Question: Explain the disease:
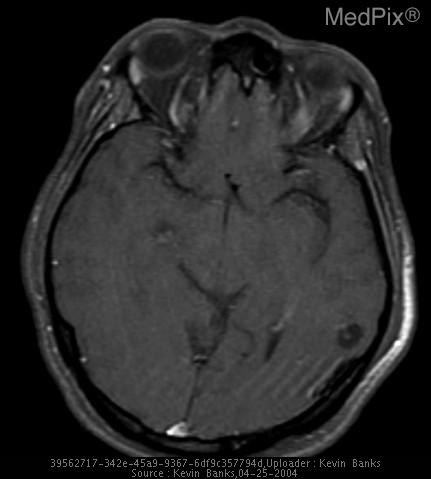
Answer: The disease is discussed as: Cysticercosis is a parasitic infection caused by Taenia solium, the pork tapeworm, which is endemic to Central and South America, southern Africa, and Asia. The prevalence is often higher in rural areas, particularly where pigs are raised and poor sanitary conditions prevail. Humans develop cysticercosis by ingestion of foods contaminated with the parasites eggs (typically fruits & vegetables), not from eating pork infected with the parasite itself as is popularly believed. Thus, individuals who have never eaten pork can still acquire cysticercosis.

Once eggs are ingested by humans, the embryos are released in the small intestine and invade the bowel wall. They then disseminate hematogenously and develop into cysticerci over a period of 3-8 weeks. Cysticerci are liquid-filled vesicles consisting of a membranous wall and a nodule containing the invaginated scolex. The scolex has a head armed with suckers and hooks and a rudimentary body. Humans with cysticercosis are incidental dead end hosts.

The most prominent manifestations of cystircercosis infection involve the CNS, a syndrome referred to as neurocysticercosis (NCC) and it is thought to be the most common parasitic infection of the brain.  Clinical syndromes of cysticercosis are therefore often divided into neurocysticercosis and extraneural manifestations.

80% of neurocysticercal infections are asymptomatic. Consequently, many cases are found accidentally during imaging procedures or at autopsy. When symptoms due occur, they may be due to mass effect, an inflammatory response, or obstruction of foramina and ventricular system of the brain.

Cysticerci that enter the CSF do not initially cause much inflammation. The host develops immune tolerance to the parasite, and cysticerci can remain in this stage for years without eliciting symptoms. Clinical manifestations frequently develop when an inflammatory response develops secondary to a degenerating cysticercus. It is not known what triggers this degeneration, but after a number of years the cyst loses its ability inhibit the host immune response. Peak presentation with NCC is estimated to occur 3-5 years after infection. After a variable period of degeneration, cysts become calcified and inactive. Once inactive, they may cease to cause symptoms or may serve as a focus for epileptic activity.

Active parenchymal disease is the most common form of NCC and is present in >60 percent of patients. Cysticerci tend to lodge in the cerebral cortex or basal ganglia. The cysts are usually <1 cm. Patients with parenchymal NCC frequently present with seizures, occurring in 50-80% of patients. In many endemic countries, NCC is the most common cause of adult-onset epilepsy. Because of NCC, the prevalence of epilepsy is almost twice as high in developing countries as it is in the Western world.

Neurologic examinations are usually normal, but focal neurologic signs or headache may be present. Patients rarely have fever or signs of meningeal irritation. If a patient has massive numbers of cysts in the brain parenchyma, an intense immune reaction can occur, resulting in encephalitis. This reaction can occur spontaneously or it can be provoked by therapy. This presentation is most common in children and young females for unknown reasons.

Cysticerci that lodge in the subarachnoid space may grow to 10 cm or more since they are not limited by pressure from the brain parenchyma. Cysticerci can also develop in the ventricles of the brain, either floating freely in the ventricular cavity or attached to the choroid plexus, and is seen in only 10-20% of cases. Mobile cysts in the forth ventricle can occasionally cause intermittent obstruction, leading to episodes of sudden loss of consciousness related to head movements (Bruns' syndrome).    Involvement of the spinal cord occurs in approximately 1-3% of cases of NCC. Spinal cysticerci can be intramedullary or located in the subarachnoid space.

Extraneural cysticercosis typically involves the eye, muscle, or subcutaneous tissue. Patients with ocular involvement may have parasites located in the subretinal space or vitreous humor. These are often asymptomatic, but inflammation around degenerating cysticerci can threaten vision by causing chorioretinitis, retinal detachment or vasculitis and therefore this entity should be excluded before initiating therapy. Cysticerci also have a predilection for muscle or subcutaneous tissues, however, cysticerci at these sites are usually asymptomatic.

Calcified cysticercal lesions in muscle or subcutaneous tissue may be seen on routine skeletal radiographs or intracranial calcifications may be seen on skull x-rays.  Any case of suspected NCC needs to be evaluated with a CT scan or MR imaging. The appearance depends upon the location and stage of the lesions and upon the host immune response. In parenchymal NCC, viable cysts are seen as nonenhancing hypodense lesions. Degenerating cysts may enhance with contrast and may have variable degrees of surrounding inflammation. Old cysts often appear as calcified lesions.  MRI is preferred over CT scanning, since MRI is more sensitive in detecting small lesions, brainstem or intraventricular lesions, and is better at visualizing the scolex. MRI is also more useful in evaluating degenerative changes in the parasite. However, CT scanning is better at detecting small areas of calcification.

A number of different serologic tests have been developed to aid in the diagnosis of cysticercosis. Some tests detect anticysticercal antibodies, and others identify cysticercal antigens. Some can only be performed on blood, while others can done on other fluids, such as CSF or saliva. As with all serologic tests, results need to be interpreted with caution in individuals from highly endemic areas where a positive serology may be due to past infection and may not prove current active disease.